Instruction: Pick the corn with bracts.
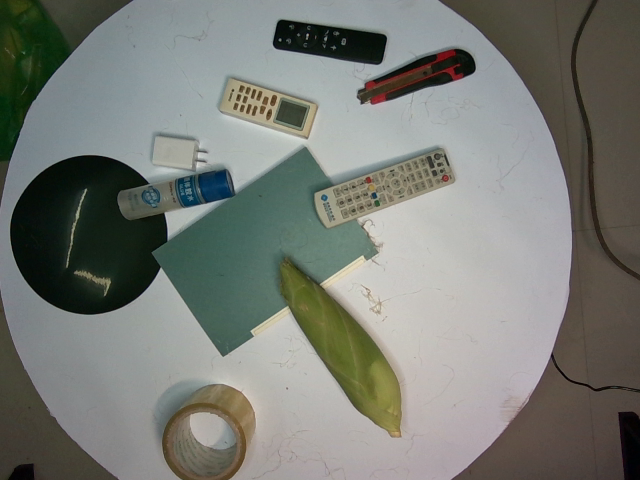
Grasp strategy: vertical